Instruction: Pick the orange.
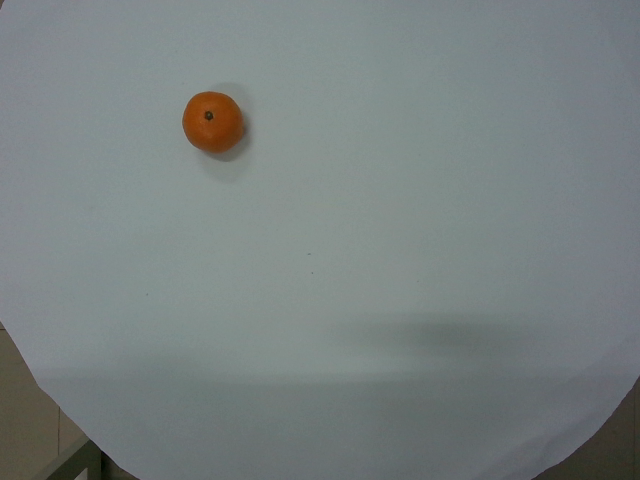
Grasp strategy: vertical